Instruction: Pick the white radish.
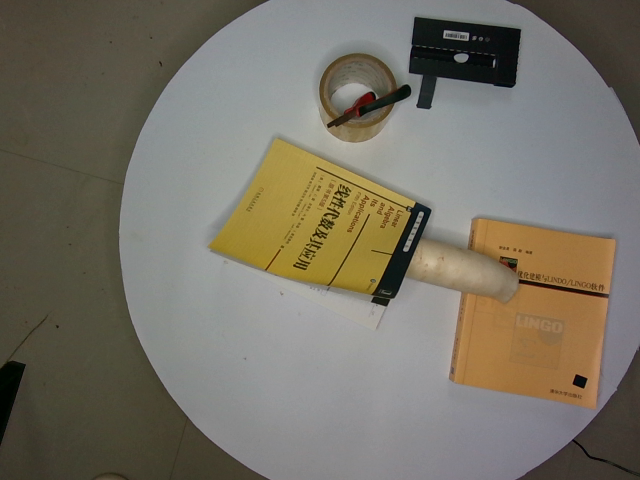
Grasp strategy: vertical